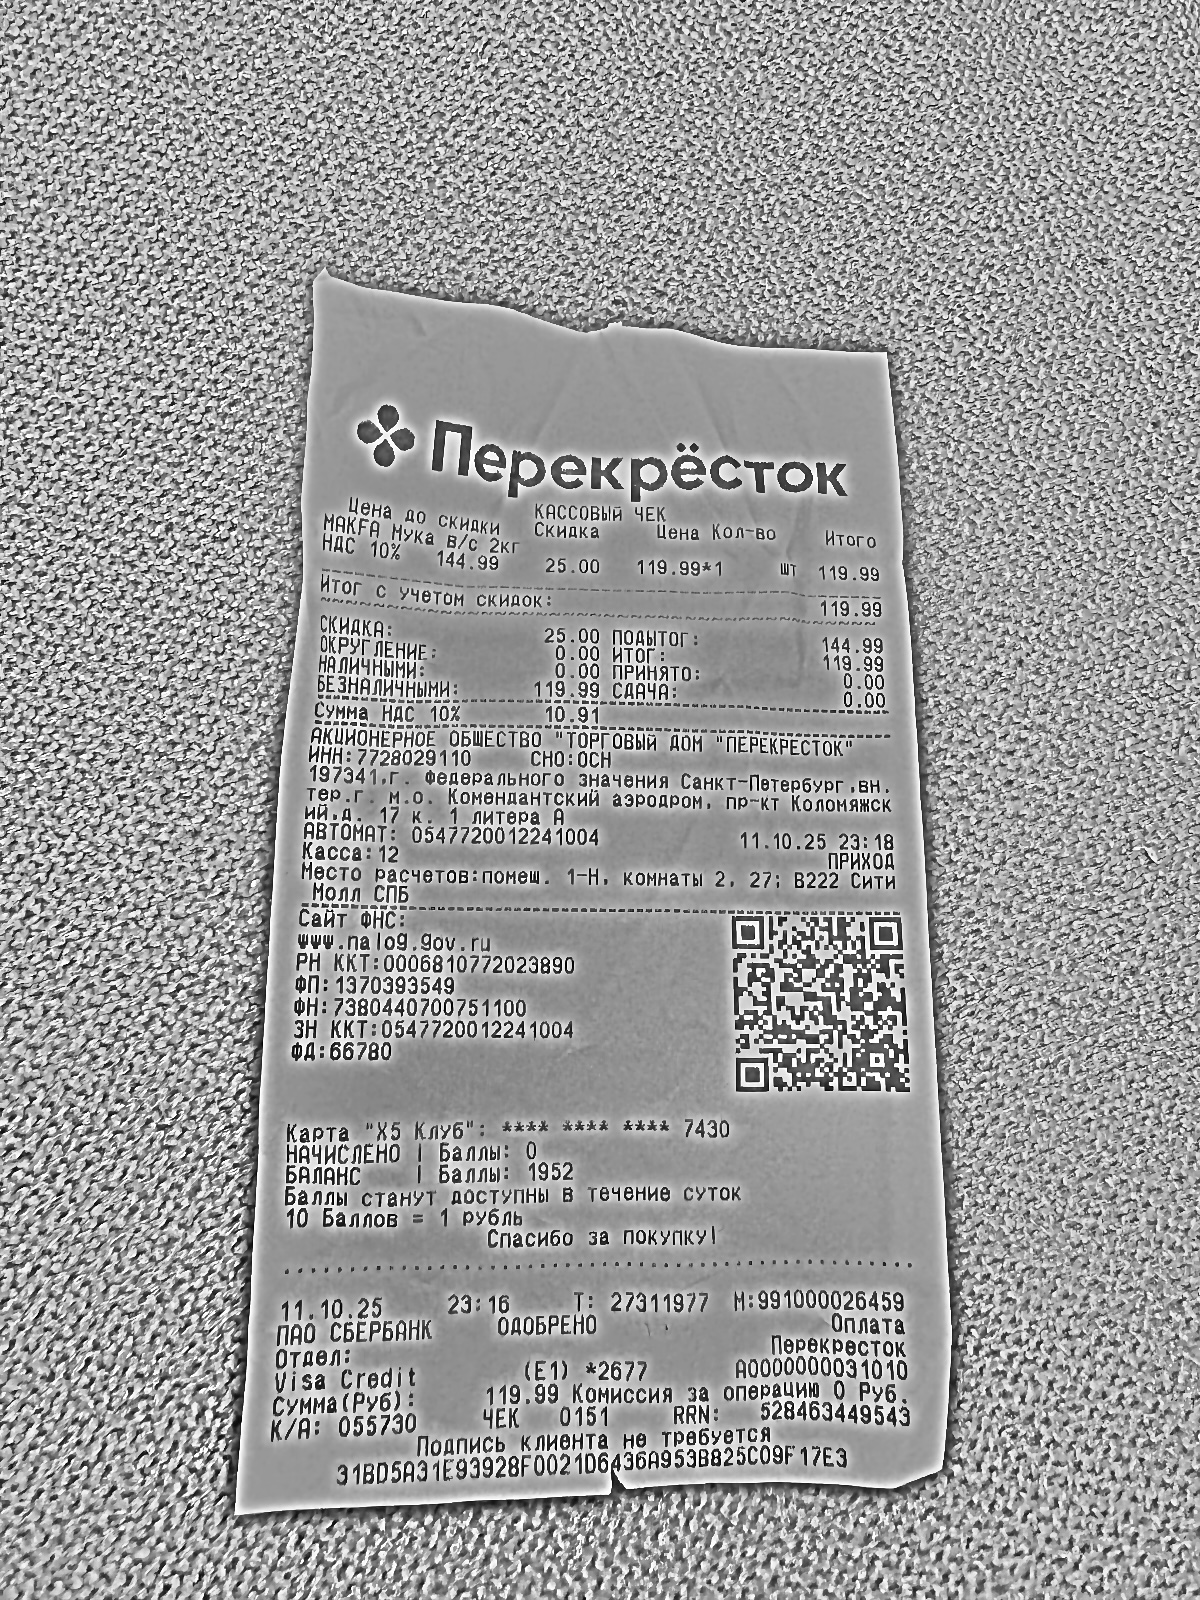
Продавец: АКЦИОНЕРНОЕ ОБЩЕСТВО "ТОРГОВЫЙ ДОМ "ПЕРЕКРЕСТОК"
ИНН: 7728029110
Дата: 11.10.25
Товары: MAKFA Мука в/с 2кг
Количество: 1.000
Цена: 144.99
Сумма: 119.99
Итого: 119.99